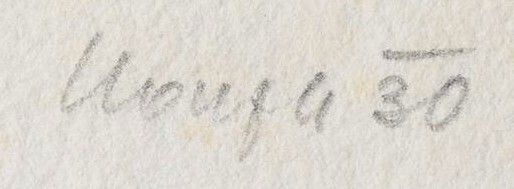
Signature of: oldřich nouza